Question: In what way does the history help explain the case?
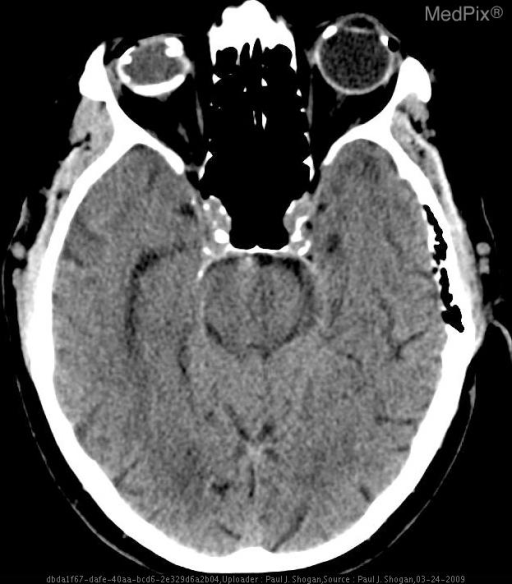
Answer: The patient's history of Patient 1: 72 year old man with remote history of right zygomatic arch fracture and chronic blindness.

Patients 2 and 3: 24 and 32 year old patients with concern for papilledema and visual field deficits. is key in understanding the case.